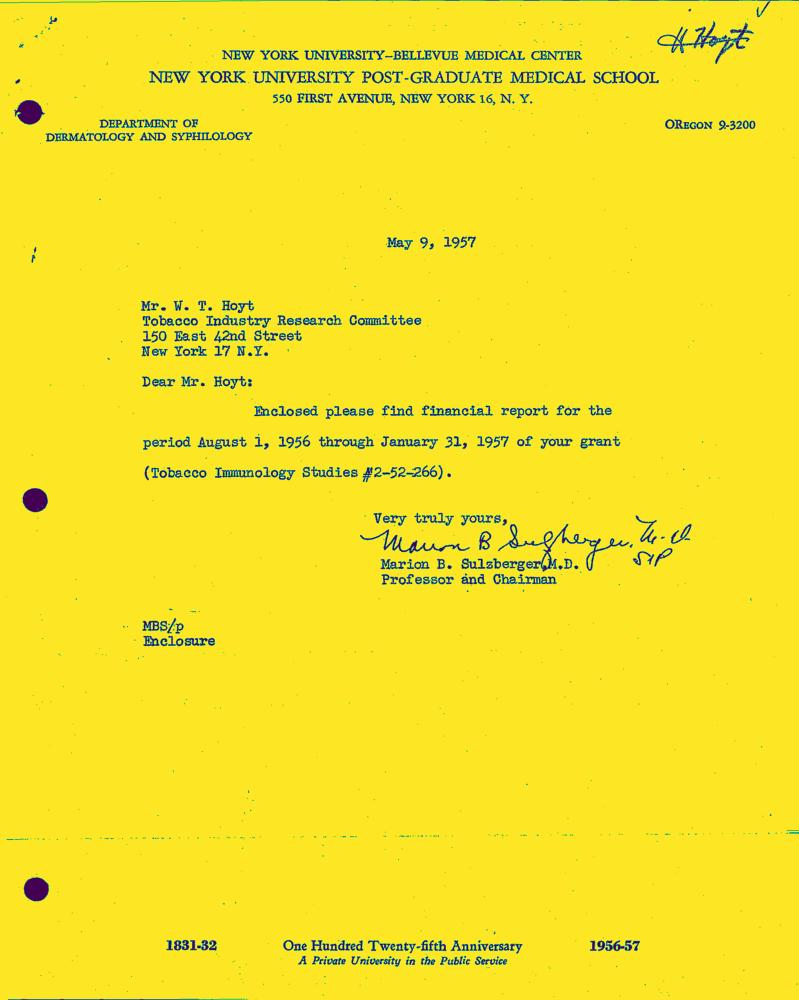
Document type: Letter-Doc